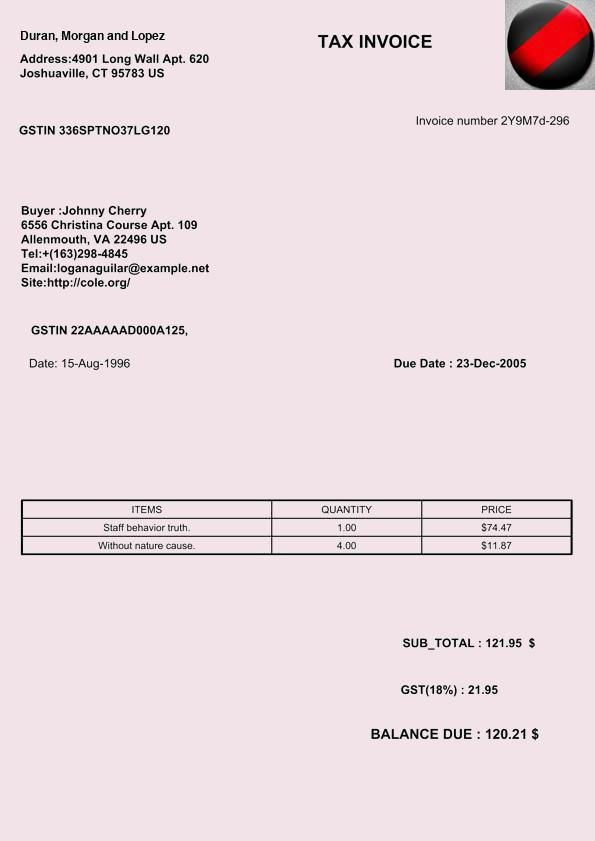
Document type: Invoice